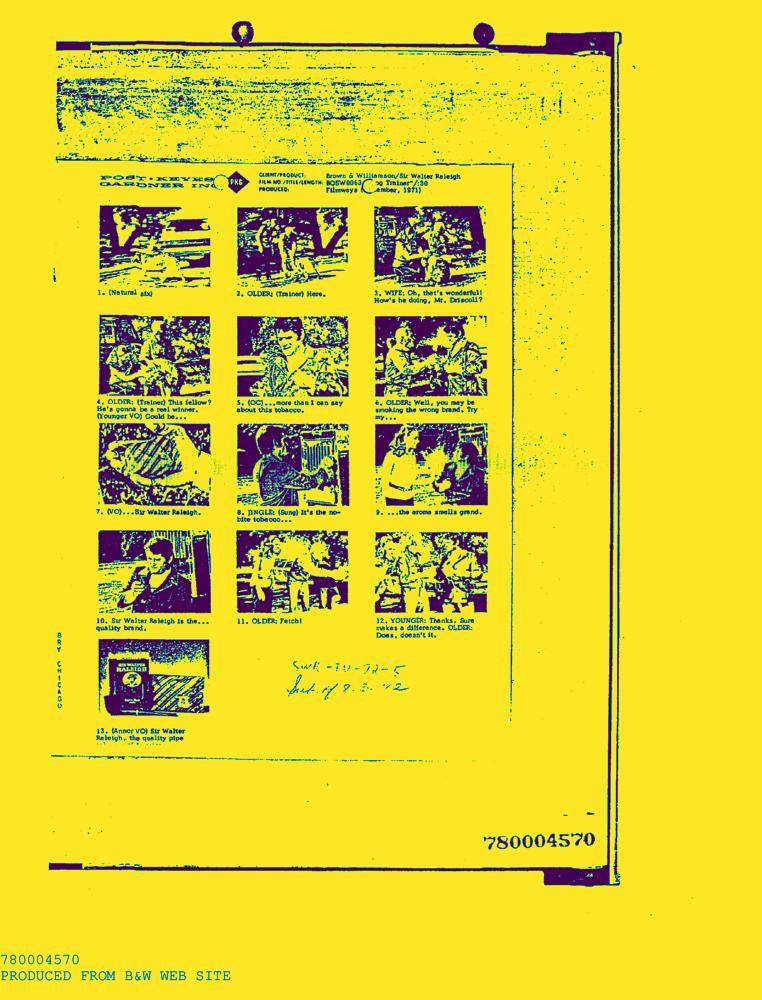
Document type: AD